Question: What type of tax is indicated in the document, personal property or real estate?
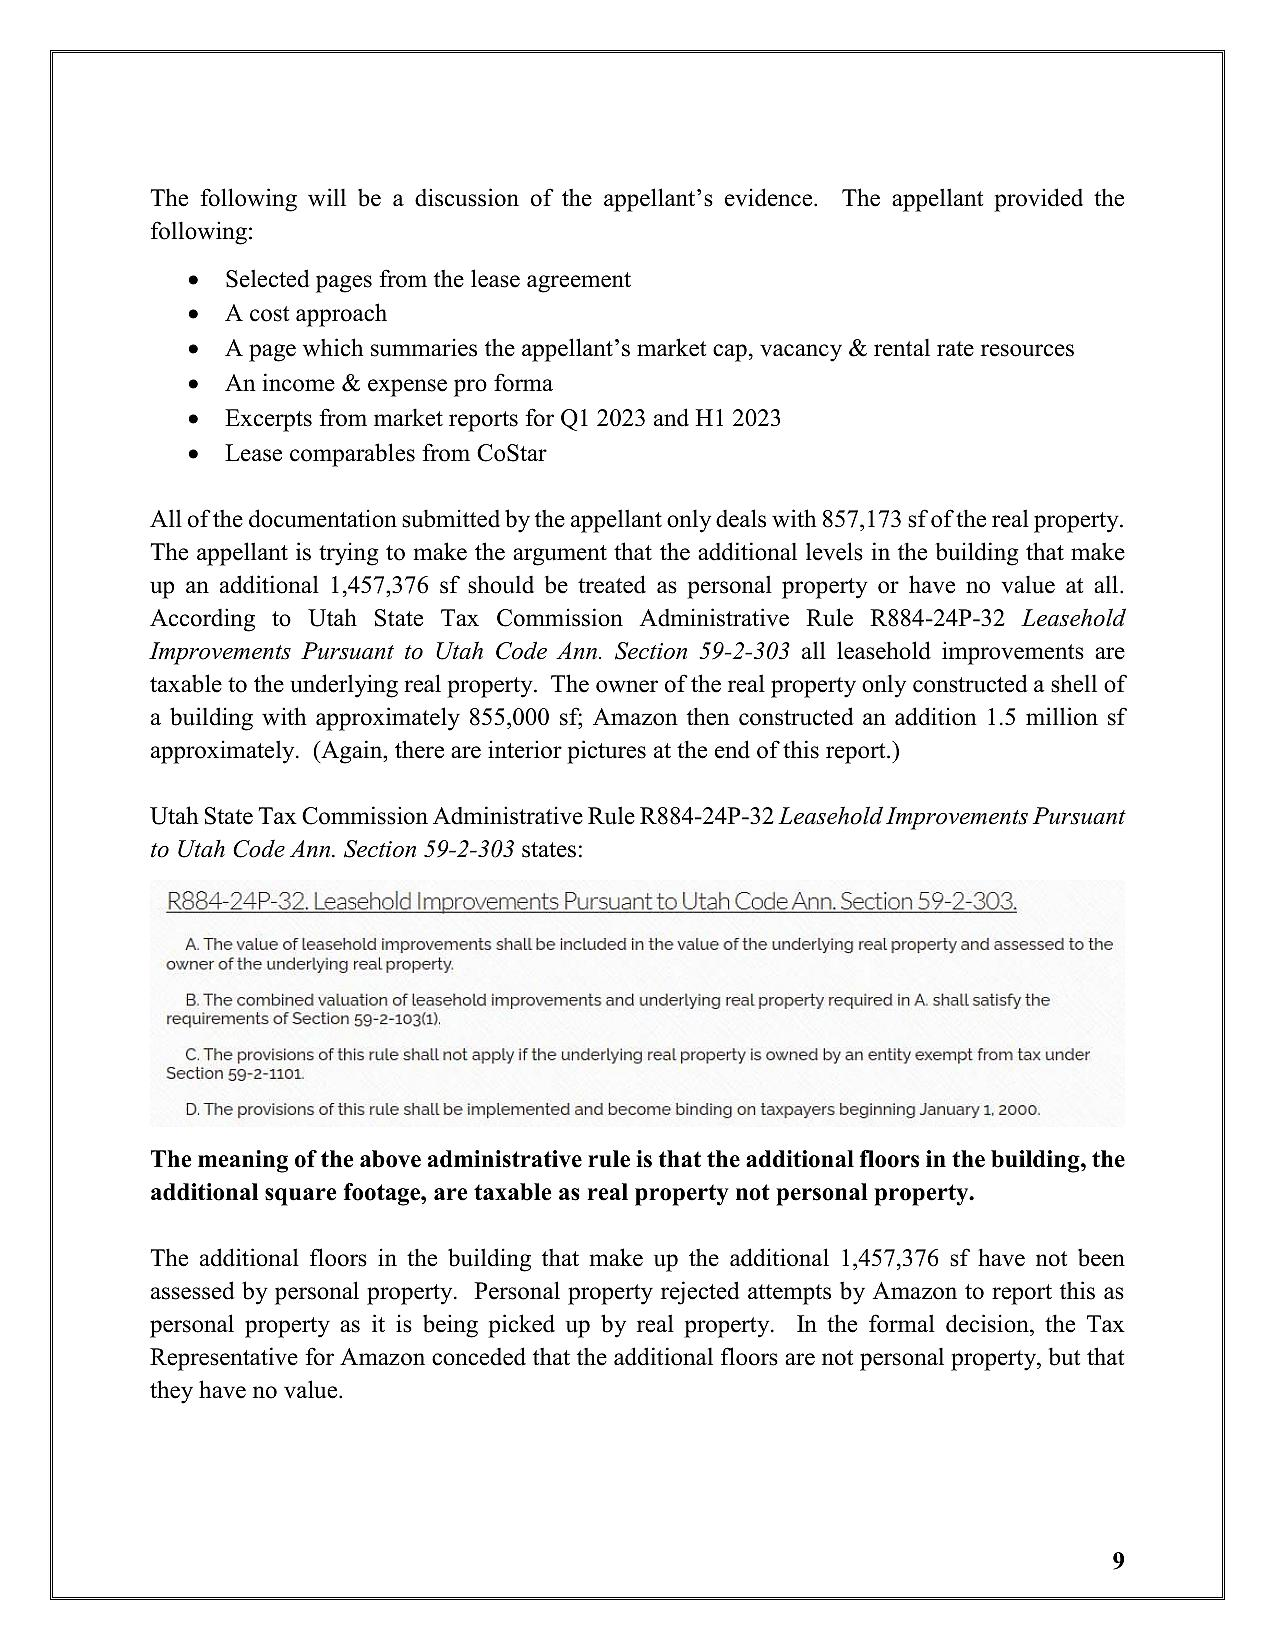
Answer: "Real Estate Tax"